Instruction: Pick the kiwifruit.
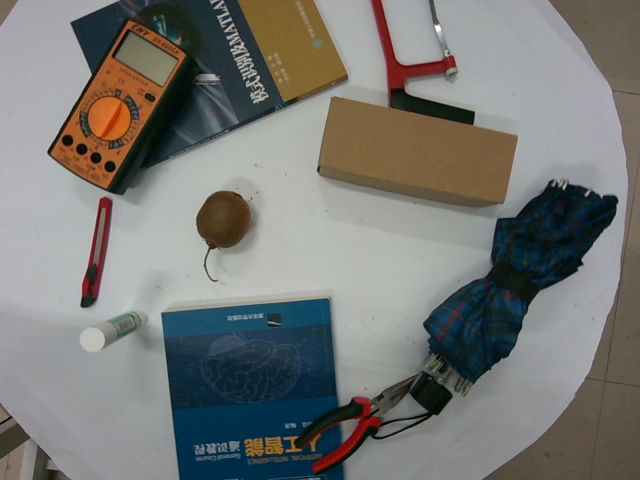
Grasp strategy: vertical